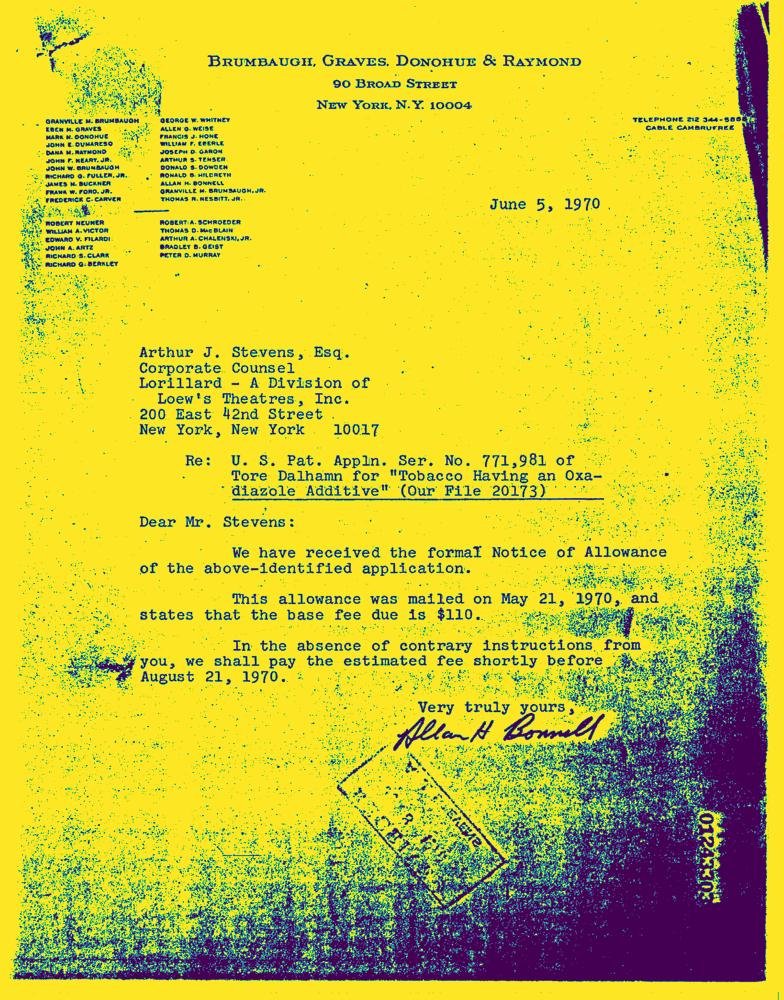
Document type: Letter-Doc